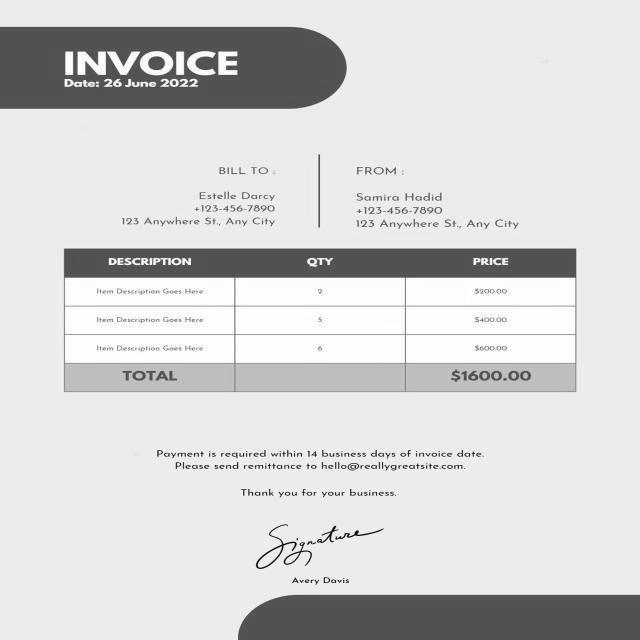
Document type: Invoice